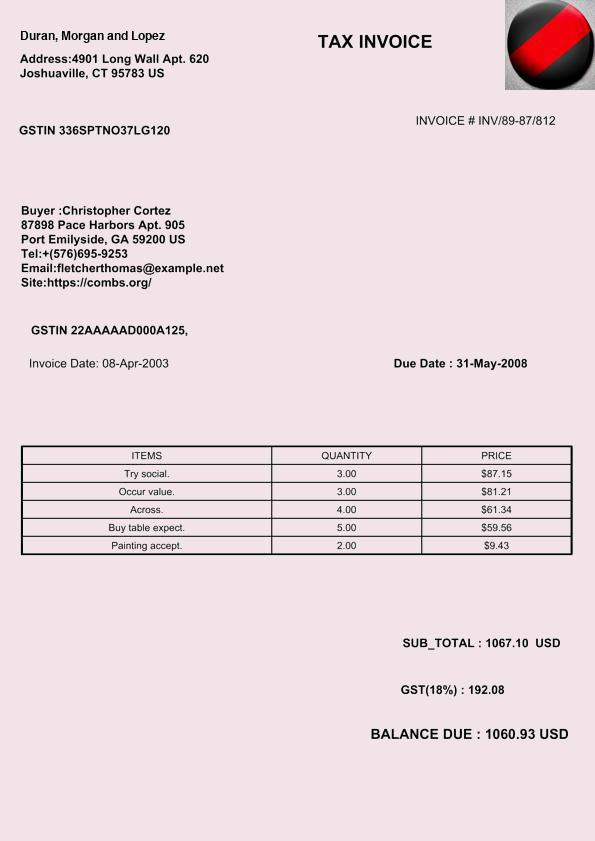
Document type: Invoice